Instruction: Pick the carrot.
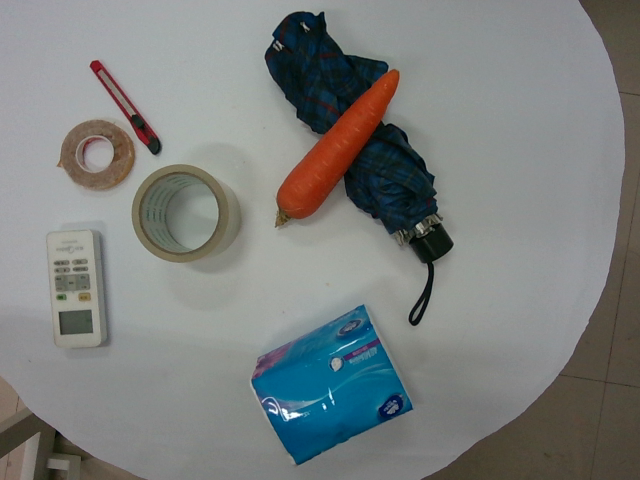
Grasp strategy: vertical